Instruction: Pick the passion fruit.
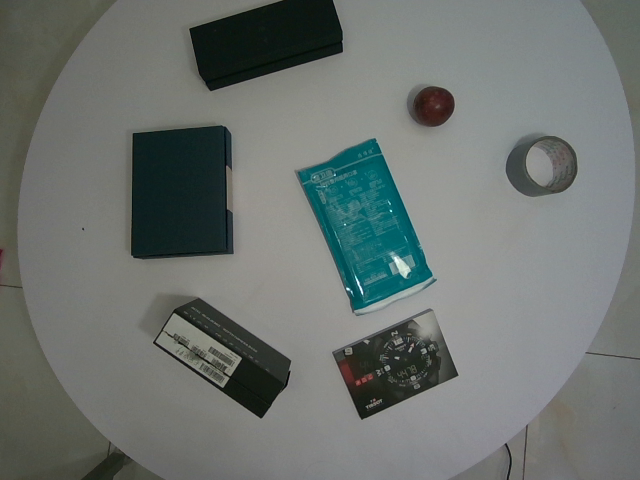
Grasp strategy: vertical